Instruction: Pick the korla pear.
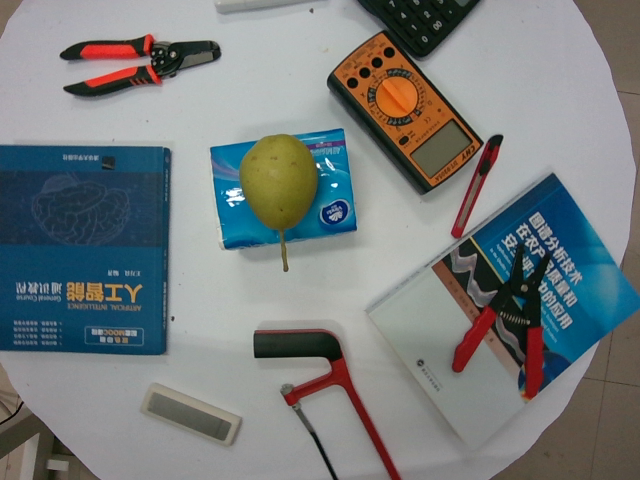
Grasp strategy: vertical